Question: Talk about the condition:
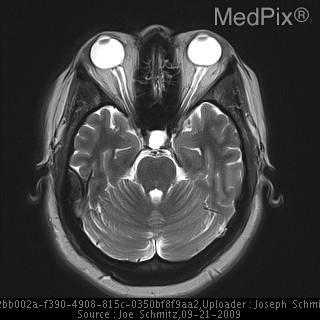
Answer: The disease is discussed as: Idiopathic intracranial hypertension (IIH) - i.e. not produced by an expansile intracranial mass lesion - is often called "pseudotumor cerebri".   Reported by  Heinrich Quincke in 1893 and by Max Nonne in 1904, it was originally called "serous meningitis".  It is most common in overweight women 20-50 years old.  The clinical presentation usually includes headaches or visual problems.

» Reported causes include:
•  Hypervitaminosis A
 - by increasing interstitial water?
PMID: 4593602 - http://jn.nutrition.org/cgi/content/abstract/104/4/478
•  Dural sinus thrombosis/stenosis
 - increasing intracranial venous pressure
 - by deceasing CSF absorption
•  Pregnancy
 - increased venous pressure
•  Obesity
 - increased venous pressure

» The diagnostic criteria include:
•  secondary features of increased pressure (e.g. papilledema)
•  elevated CSF pressure (>250 mm H2O) by LP in lateral decubitus position
•  normal cerebrospinal fluid chemistry and cells
•  normal cerebral anatomy by CT/MR imaging

» LP Results in psedudotumor cerebri:
•  http://www.aafp.org/afp/20030915/1103.html
•  http://www.fpnotebook.com/Neuro/Lab/CrbrspnlFldExmntn.htm
•  http://www.ncbi.nlm.nih.gov/pubmed/19515130'>http://www.ncbi.nlm.nih.gov/pubmed/19515130

» The physiology may be related to:
•  cerebral brain interstitial edema
•  hyperemic brain swelling - vasocongestion
•  imbalance between CSF production and resorption
•  venous hypertension
•  dural sinus thrombosis or stenosis (including bilateral transverse sinus stenosis) - PMID: 19515130 http://www.ncbi.nlm.nih.gov/pubmed/19515130

» Recent literature has demonstrated that the transverse sinus stenosis may be secondary to increased intracranial pressure - and can be reversed with CSF shunting alone - no vascular intervention. It may also recur when intracranial pressure rises PMID: 17416816 - http://www.ajnr.org/cgi/reprint/28/4/656
PMID: 21680652 - http://www.ajnr.org/content/32/11/1986.long

» Thus, we have a classic "chicken and egg" problem: Is pseudo tumor caused by sinus stenosis or is it causing the stenosis?

» Hypervitaminosis A may cause IIH.  This was described in arctic explorer who ate polar bear liver, as well as acne patients treated with retinoic acid.

» Patients with IIH may have elevation of both CSF and serum Vitamin A, w/o exogenous sources.
http://www.neurology.org/cgi/content/full/64/11/1827
PMID: 10496276 - http://www.neurology.org/cgi/content/abstract/53/5/1114
•  Treatment options
» Reduce

http://www.ninds.nih.gov/disorders/pseudotumorcerebri/pseudotumorcerebri.htm
http://www.mayoclinic.com/health/pseudotumor-cerebri/DS00851
http://www.webmd.com/brain/pseudotumor-cerebri-10678
http://emedicine.medscape.com/article/1143167-overview
http://www.revoptom.com/HANDBOOK/SECT53a.HTM
http://en.wikipedia.org/wiki/Idiopathic_intracranial_hypertension